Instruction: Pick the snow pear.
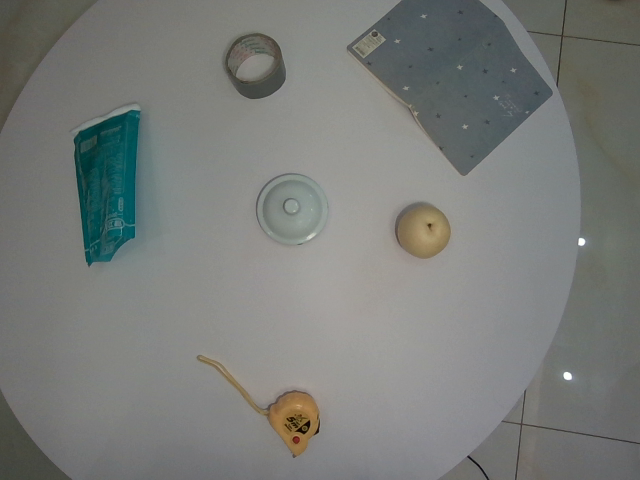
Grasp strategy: vertical